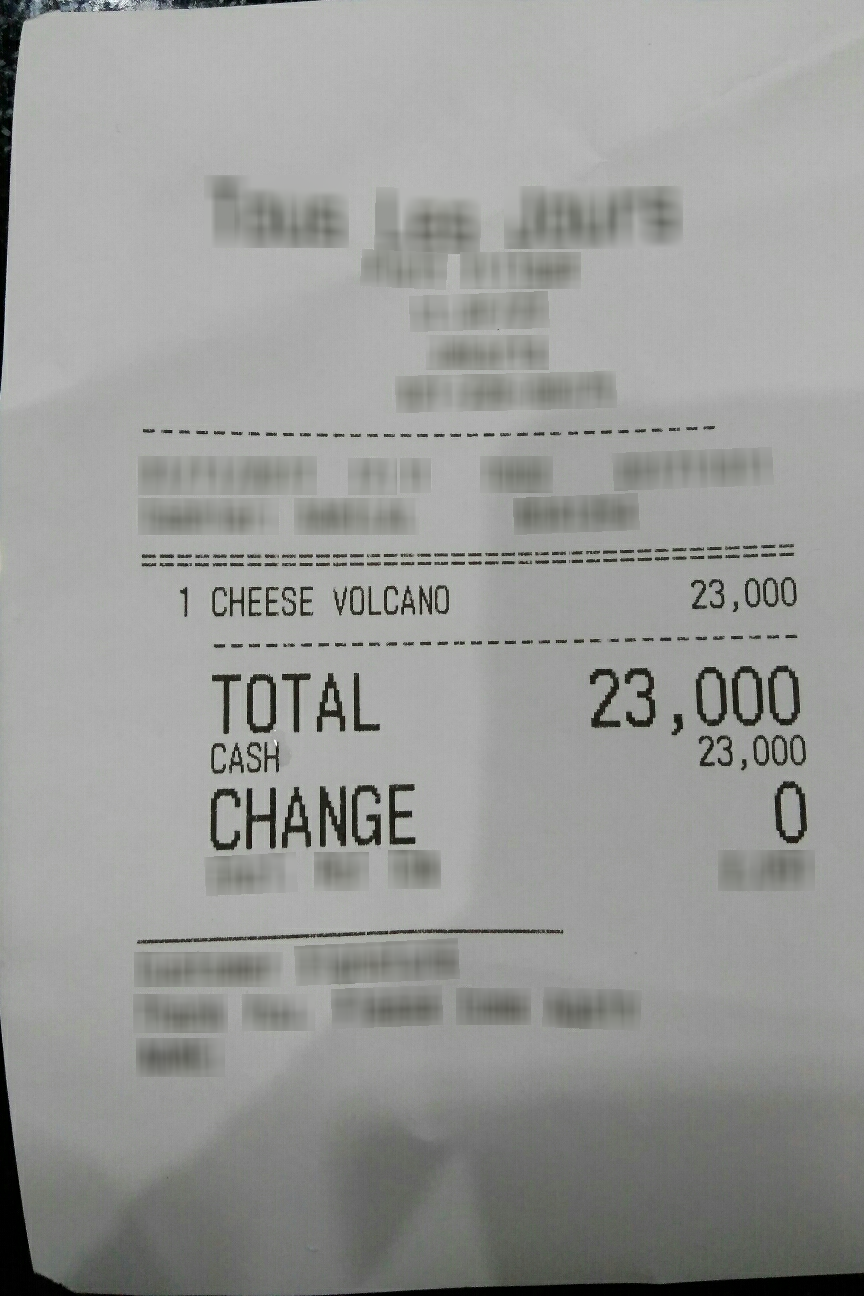
Number of items: 3
Total: 23,000
OCR text regions:
text: TOTAL
text: 23,000
text: CASH
text: 23,000
text: CHANGE
text: 0
text: 1
text: CHEESE
text: VOLCANO
text: 23,000